Question: Which state is mentioned in the document?
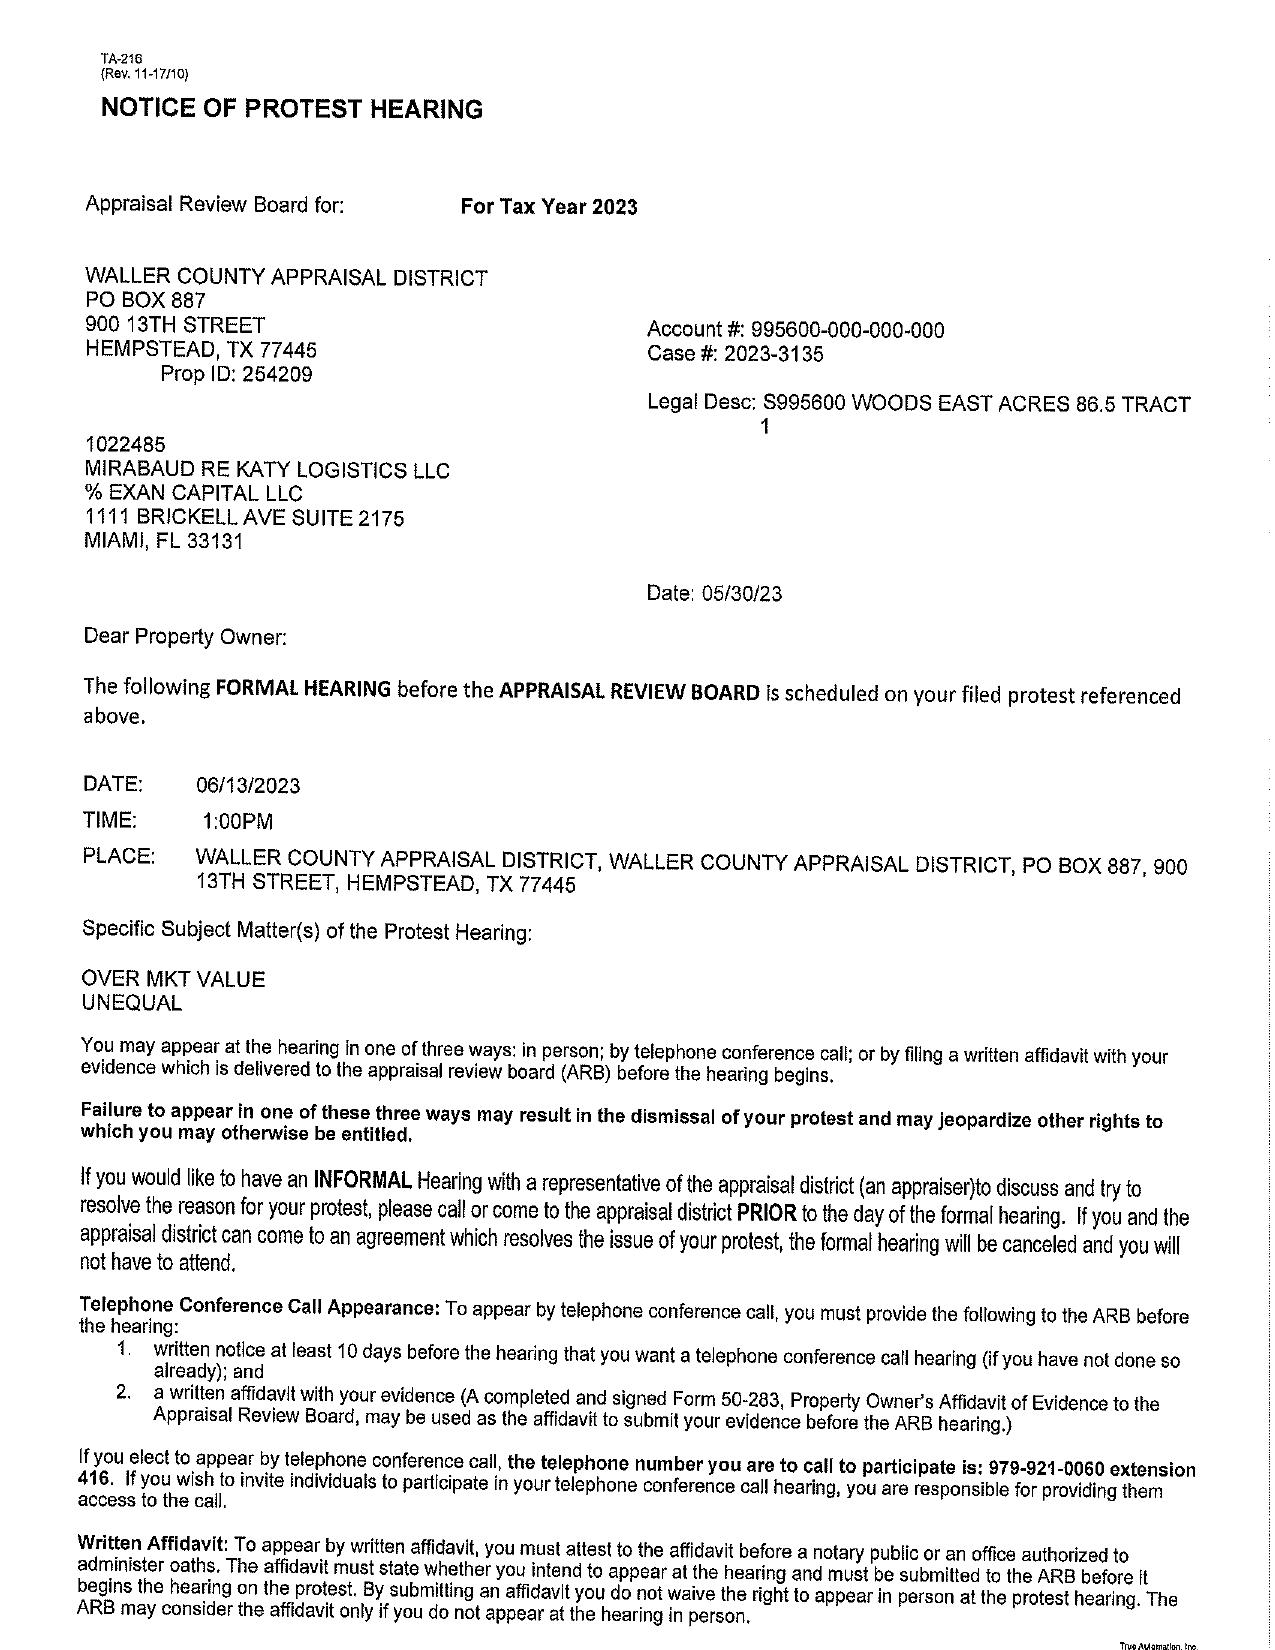
Answer: "TX"